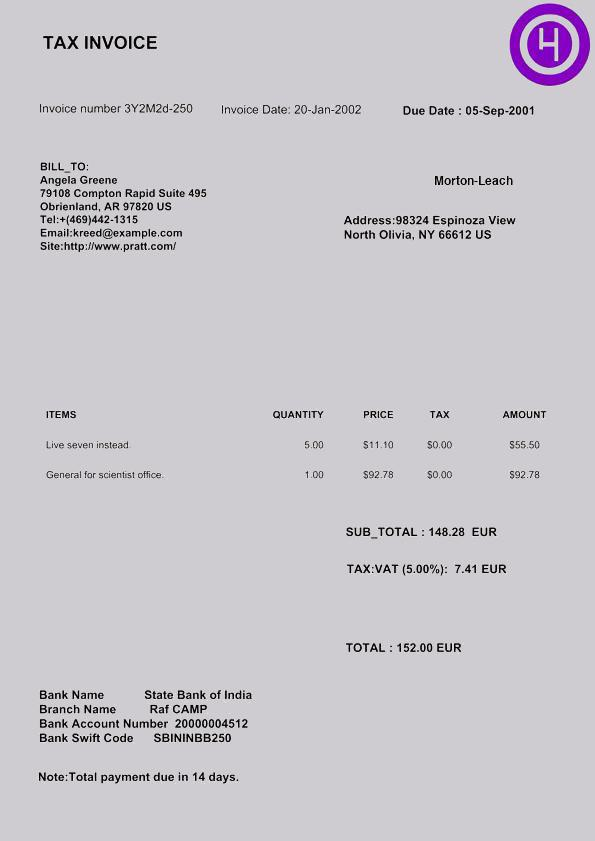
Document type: Invoice